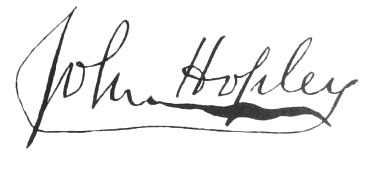
Signature of: john hopley